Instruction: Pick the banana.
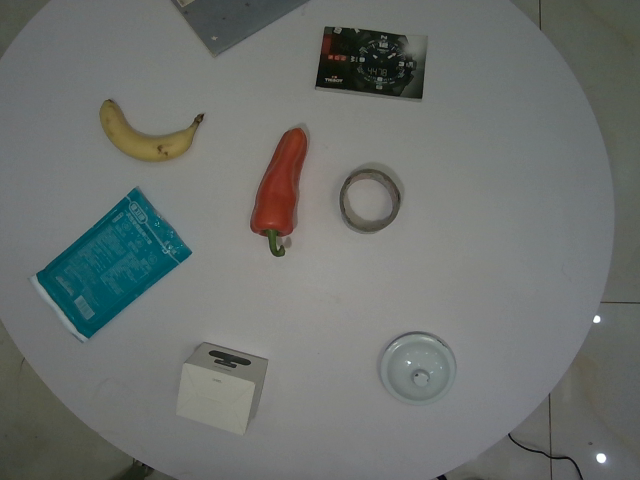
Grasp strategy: vertical